Question: Talk about the condition:
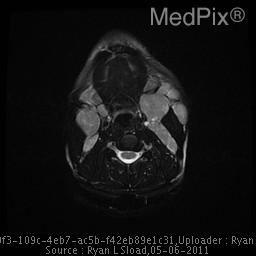
Answer: The disease is discussed as: Sarcoidosis is a systemic and multisystem granulomatous disease characterized by a variable clinical presentation and course.  Cutaneous lesions are present in about one fourth of patients. Although any organ can be affected, 90% of patients demonstrate thoracic involvement with decreased diffusion capacity being the most common abnormality found on pulmonary function testing.  There is a strong association between subcutaneous sarcoidosis and bilateral hilar lymphadenopathy (72.7%). Sarcoidosis is a diagnosis of exclusion supported by three elements: 1. Compatible clinical and radiologic findings, 2. Tissue biopsy specimen that reveals noncaseating epithelioid granulomas, and 3.  Absence of known granulomagenic agents.

Etiology:
A large multi centered study called A Case Control Etiologic Study of Sarcoidosis (ACCESS) showed that environmental factors such as mold, mildew, must odors and pesticides were associated with a modestly increased risk (OR~1.5) of developing sarcoidosis. Genetics and host factors also are involved in the pathogenesis of sarcoidosis.  In the US, blacks are more frequently affected and the ACCESS trial showed that affected patients were five times more likely than controls to report a sibling with the disease.  Further, recent studies have identified specific genes associated with sarcoidosis.  A single-nucleotide polymorphism on the BTNL2 gene may influence T-lymphocyte activation and regulation and make people carrying this polymorphism more susceptible to sarcoidosis.  A second gene associated with sarcoidosis is Annexin A11 on chromosome 10q22.3 responsible for calcium signaling, cell division and apoptosis.

Deficits of this gene have been associated with sarcoidosis.  Further, HLA haplotypes and T-cell receptor expression play an intricate role in the development of the disease.

Biomarker screening:
In an attempt to aid in diagnosis of sarcoidosis, investigators continue to search for potential biomarkers in disease activity. Chitotriosidase is an enzyme expressed by activated macrophages and Bargagli et al. found elevated levels of this enzyme in patients with sarcoidosis, with >90% exhibiting elevated levels of the marker.  A second marker IL-2, a cytokine that induces T-cell proliferation and activation is elevated in serum of patients with sarcoidosis and may have prognostic value.

Diagnosis:
Diagnosis of sarcoidosis is best supported by a combination of radiographic evidence of lymphadenopathy and tissue specimens that show noncaseating granulomas.  Endobronchial ultrasound guided transbronchial needle aspiration when compared to non-guided transbronchial needle aspiration had a diagnosis yield of 83.3% compared to 53.8%.

Treatment:
Therapy for patients with chronic sarcoidosis requires prolonged treatment often with steroids which cause systemic side effects.  TNF inhibitors have been investigated for the treatment, but a study by Utz et al, found treatment failure in nearly 65% of participants.  A new TNF-alpha antagonist Ustekinumab, approved for dosing in patients with RA, psoriatic arthritis, and ankylosing spondylitis; is currently being tested for its efficacy in treatment of sarcoidosis with completion of the study anticipated in July 2011.  Surgical indication for patients with sarcoidosis remains controversial.  Surgery has potential to reduce symptoms and decrease need for oral steroids, but does not eradicate or prevent recurrence of disease.  Corticosteroids remain the cornerstone for treatment, but care must be taken to assess for potential adverse effects.